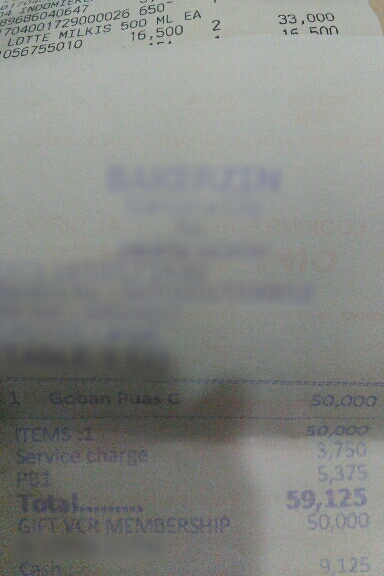
Number of items: 3
Subtotal: 50,000
Service charge: 3,750
Tax: 5,375
Total: 59,125
OCR text regions:
text: 50,000
text: Service
text: charge
text: 3,750
text: PB1
text: 5,375
text: Total
text: 59,125
text: GIFT
text: VCR
text: MEMBERSHIP
text: 50,000
text: Cash
text: 9,125
text: ITEMS:
text: 1
text: Goban
text: Puas
text: C
text: 1
text: 50,000